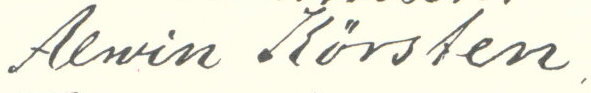
Signature of: richard alwin körsten